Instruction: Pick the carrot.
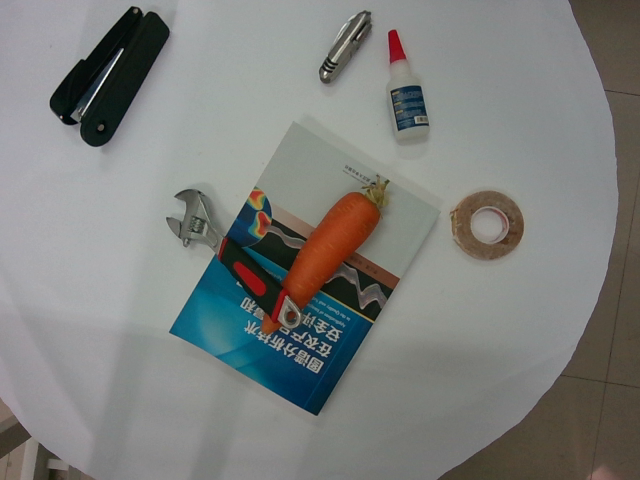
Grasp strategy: vertical